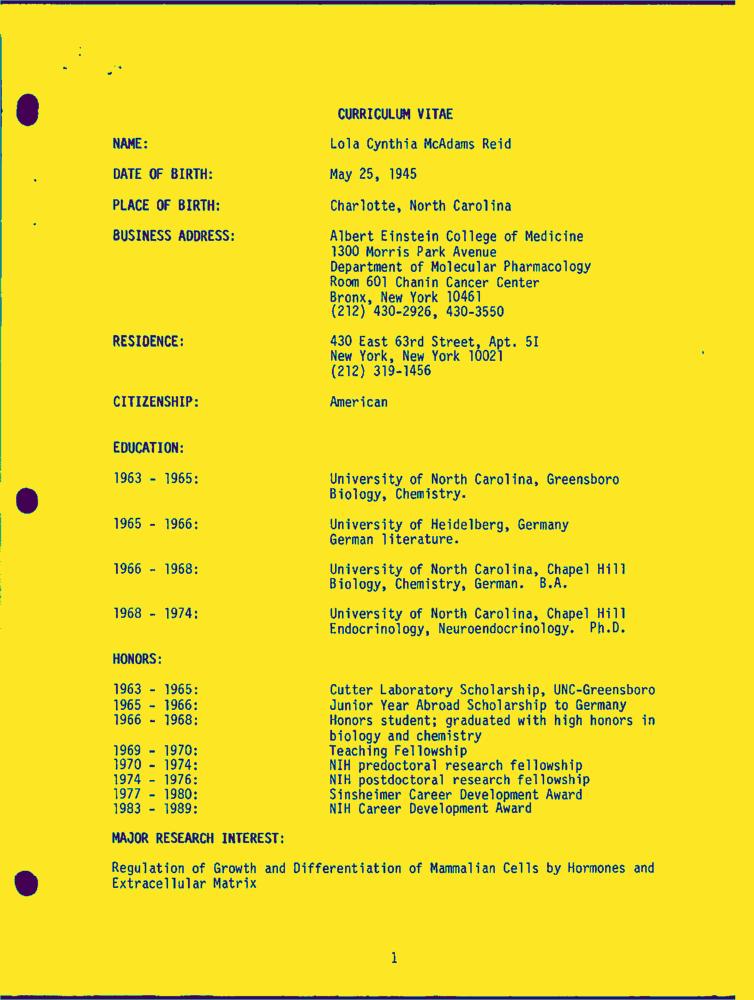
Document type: Resume-Doc